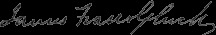
Signature of: james fraser gluck